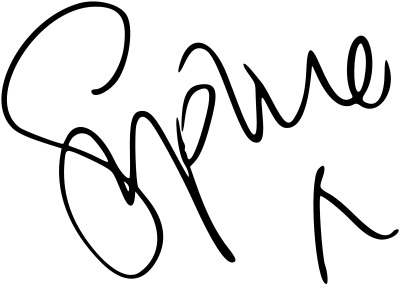
Signature of: sophie ellis bextor